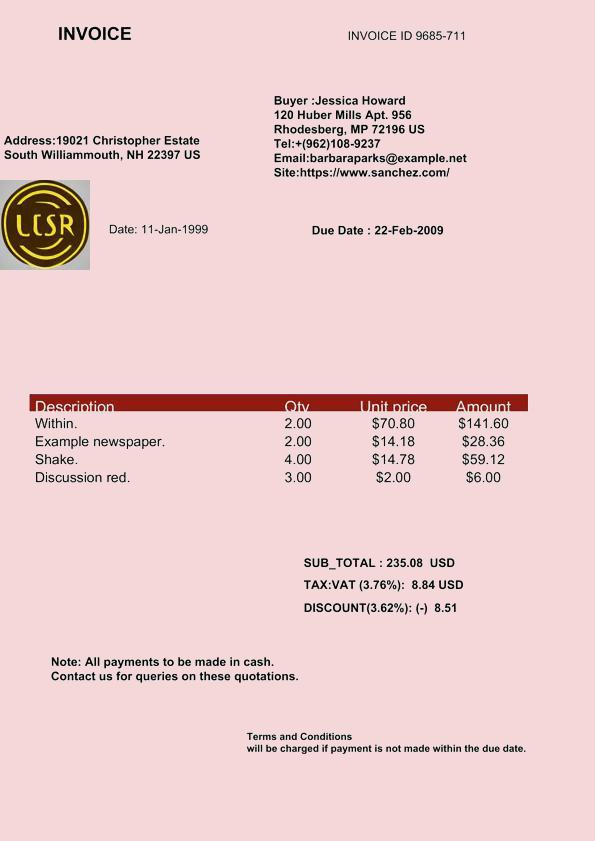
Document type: Invoice